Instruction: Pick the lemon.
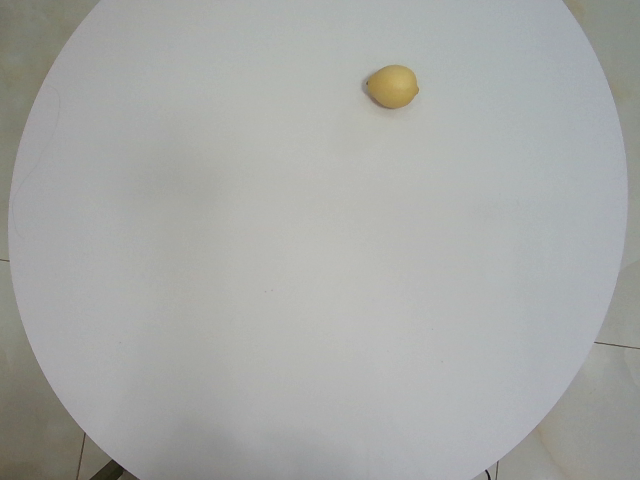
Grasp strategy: vertical